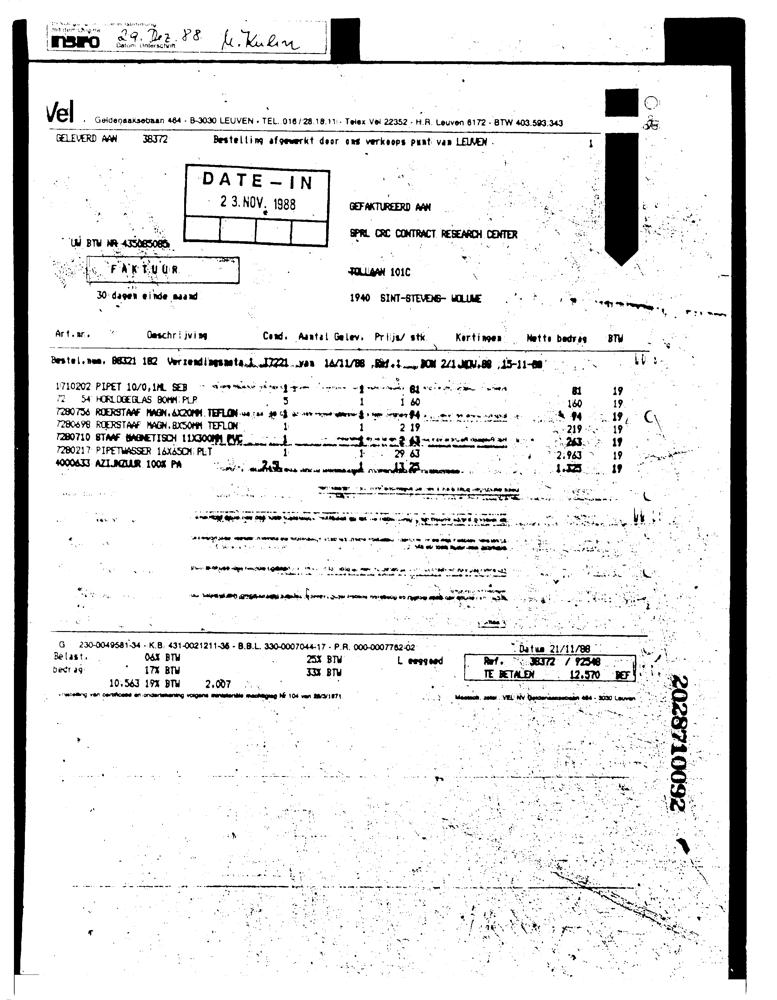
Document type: Invoice